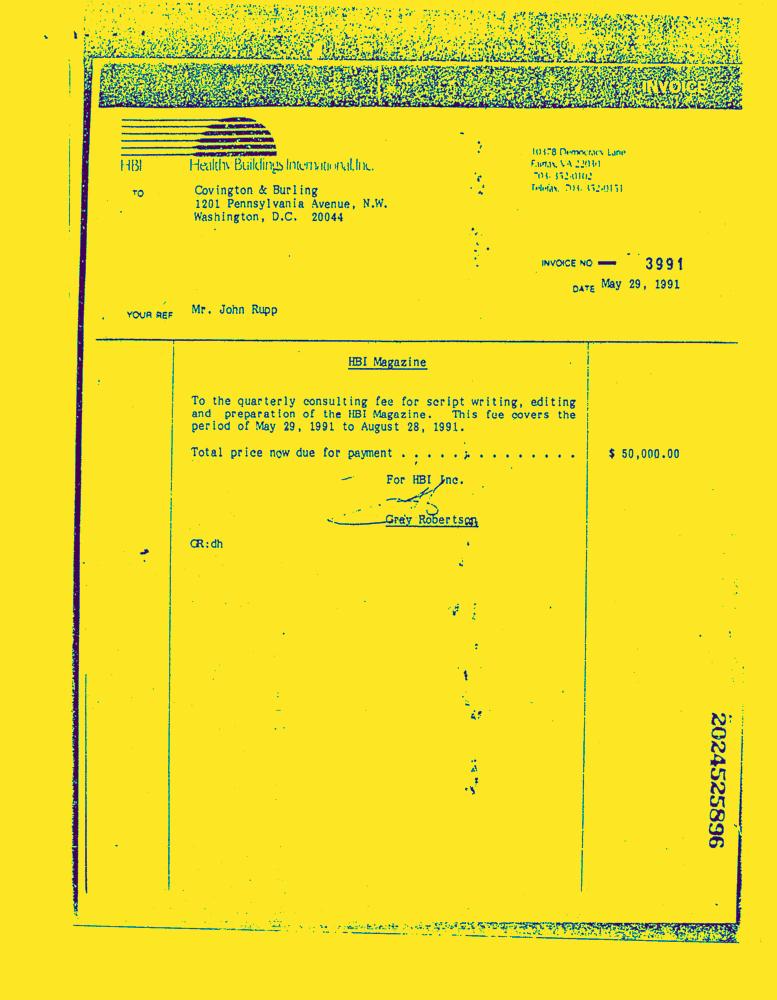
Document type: Invoice-Doc